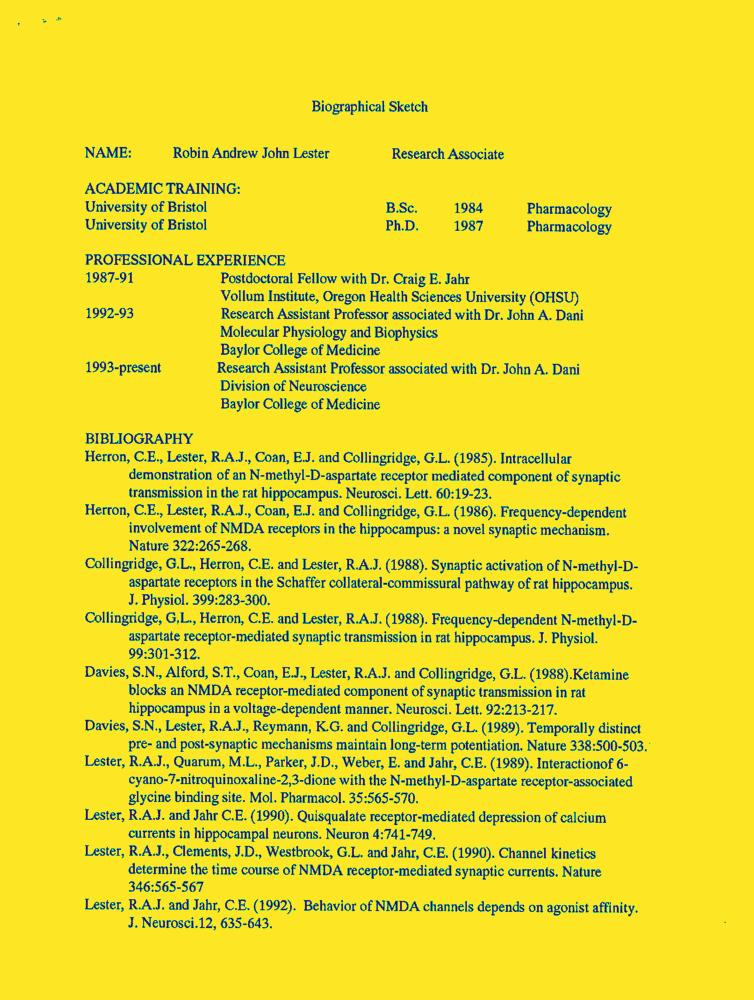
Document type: Resume-Doc